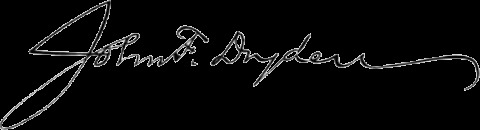
Signature of: john f dryden